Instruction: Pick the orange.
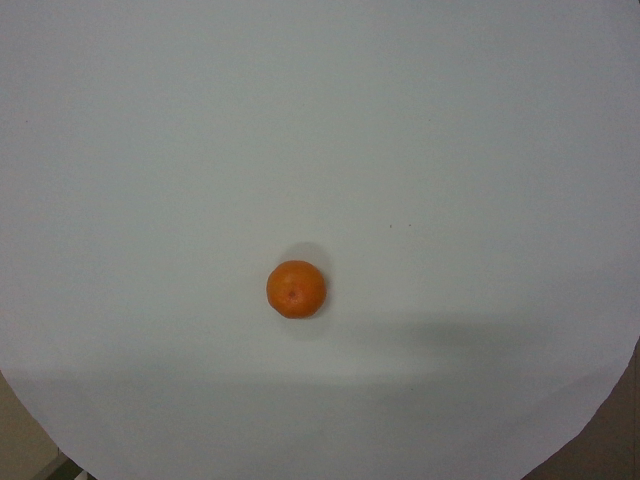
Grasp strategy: vertical